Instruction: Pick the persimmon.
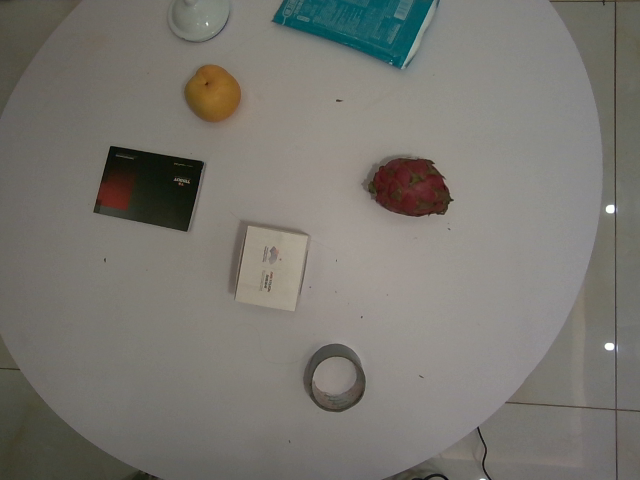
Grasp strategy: vertical